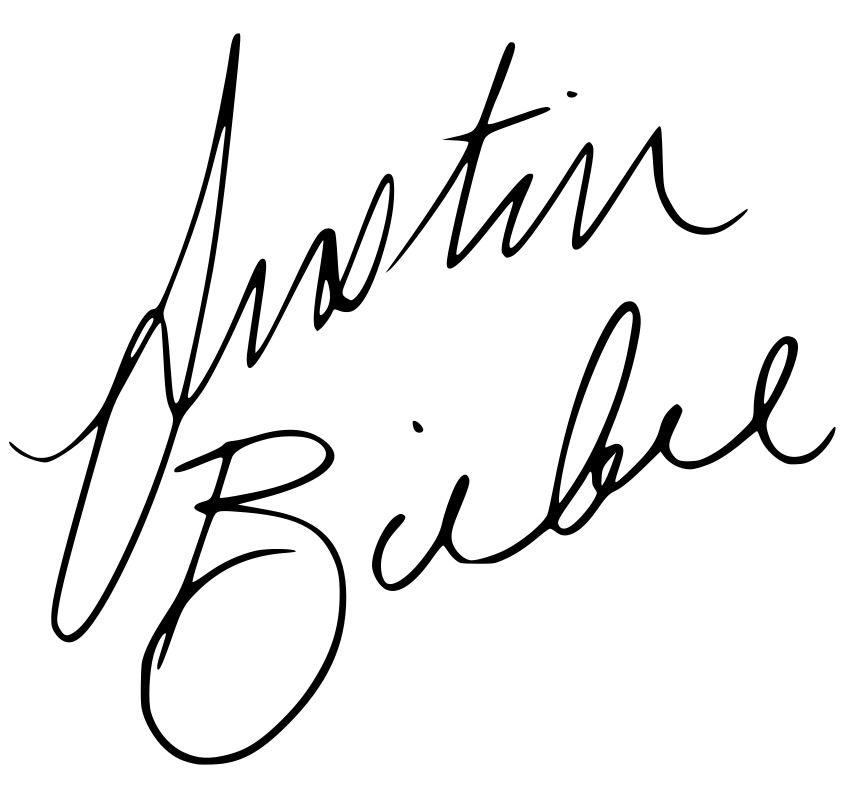
Signature of: justin bieber